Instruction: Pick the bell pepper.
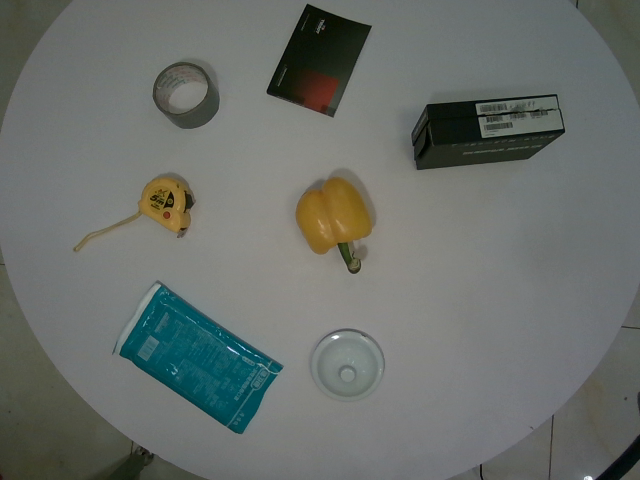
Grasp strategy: vertical